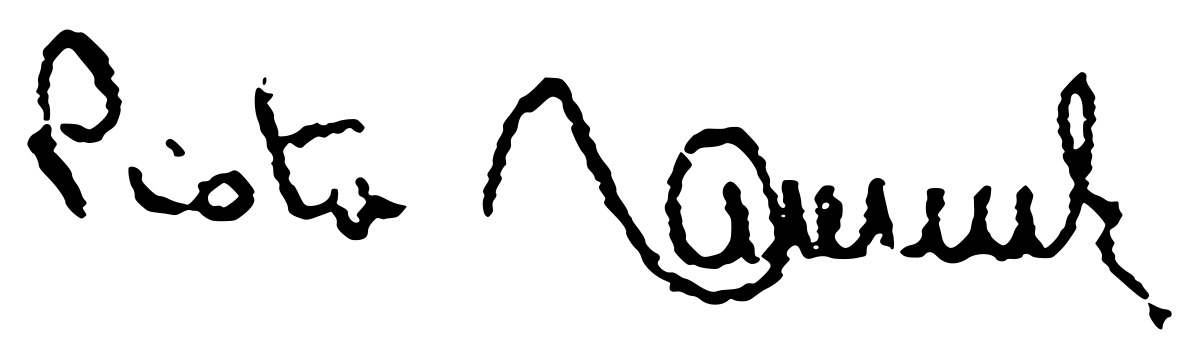
Signature of: piotr zaremba